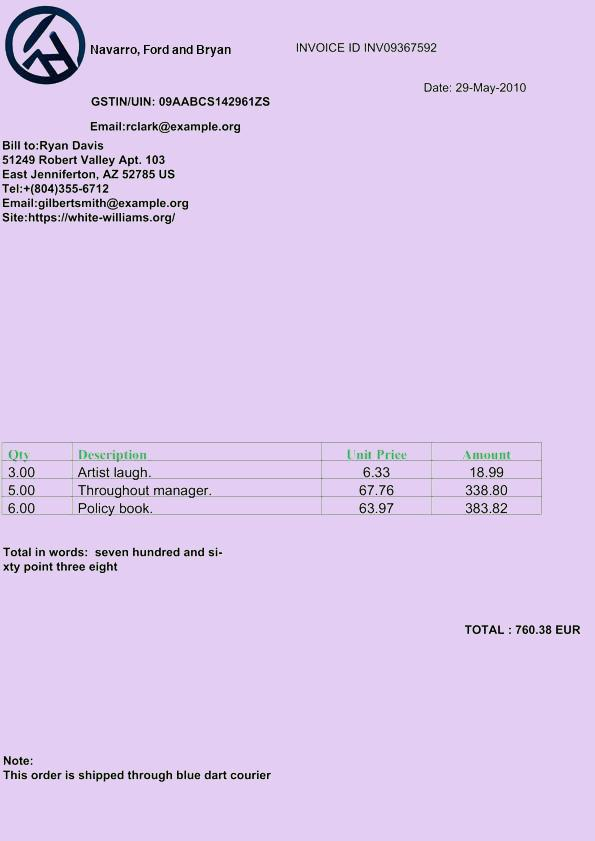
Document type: Invoice